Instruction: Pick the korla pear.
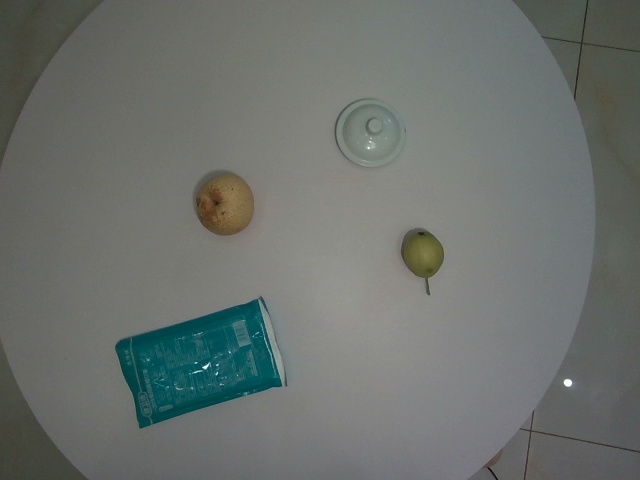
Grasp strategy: vertical